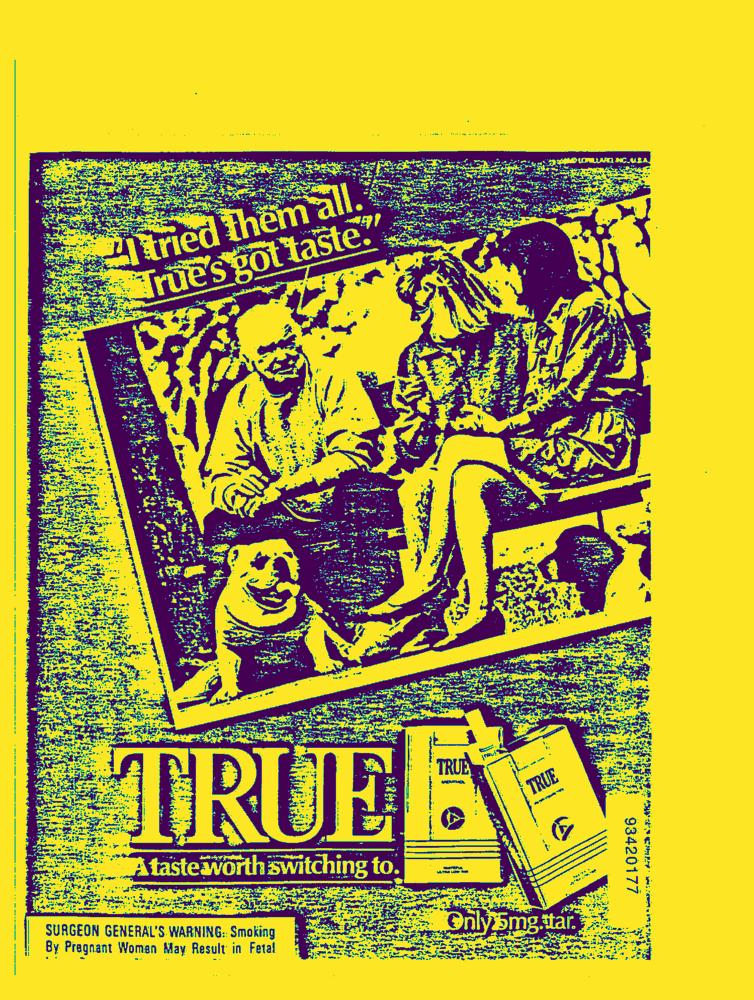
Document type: AD